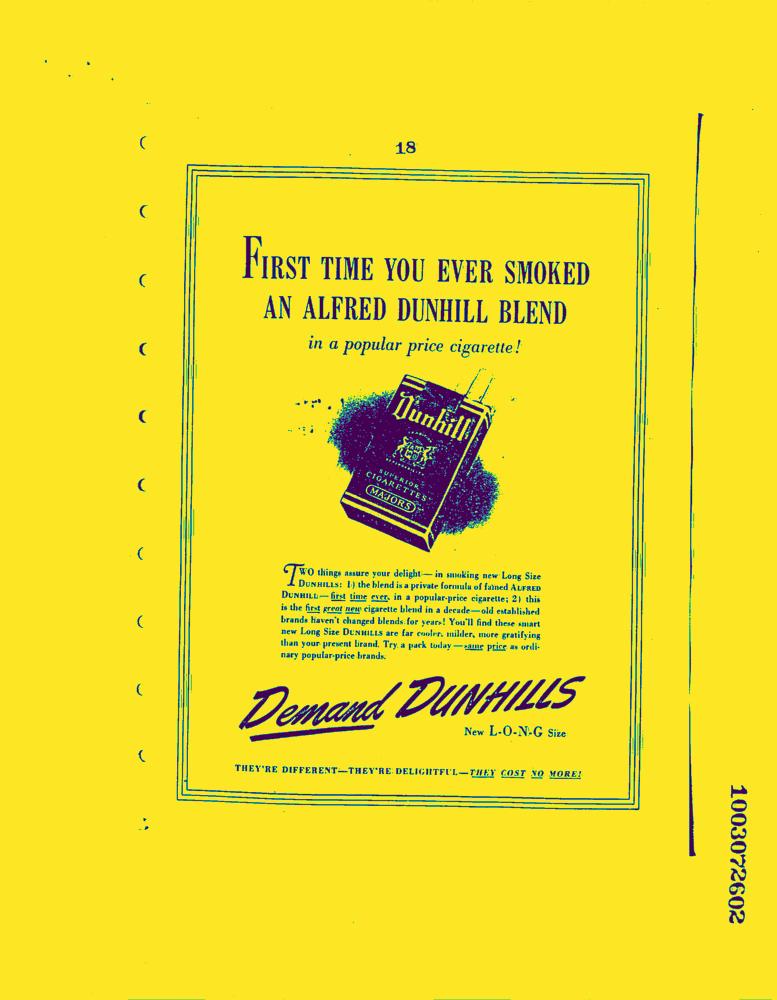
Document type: AD